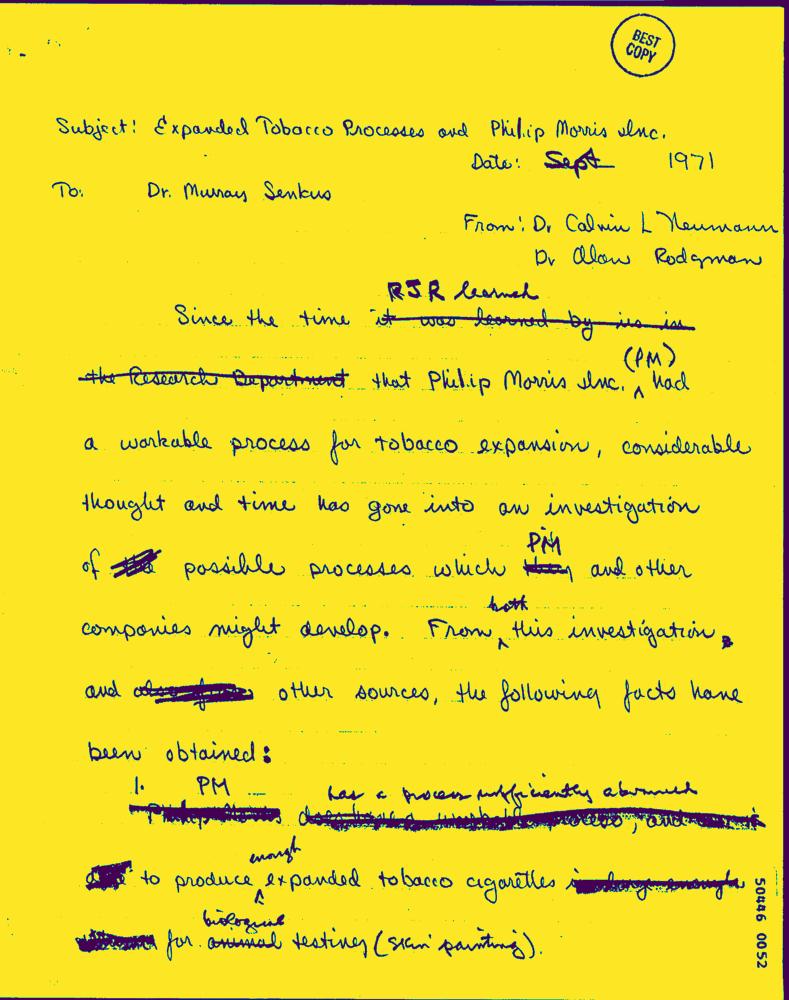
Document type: Hand-Written